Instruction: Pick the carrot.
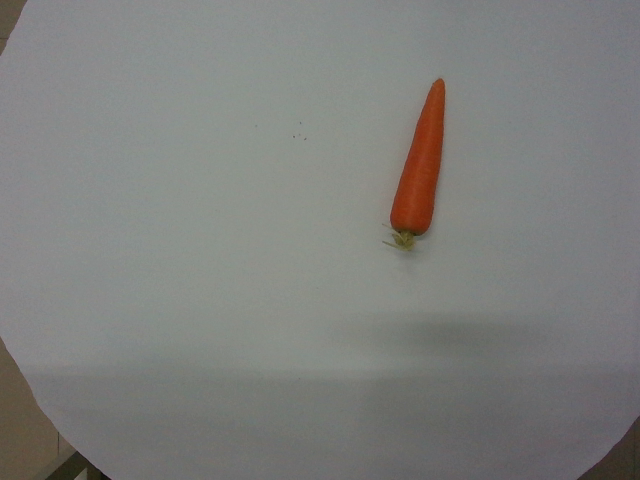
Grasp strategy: vertical